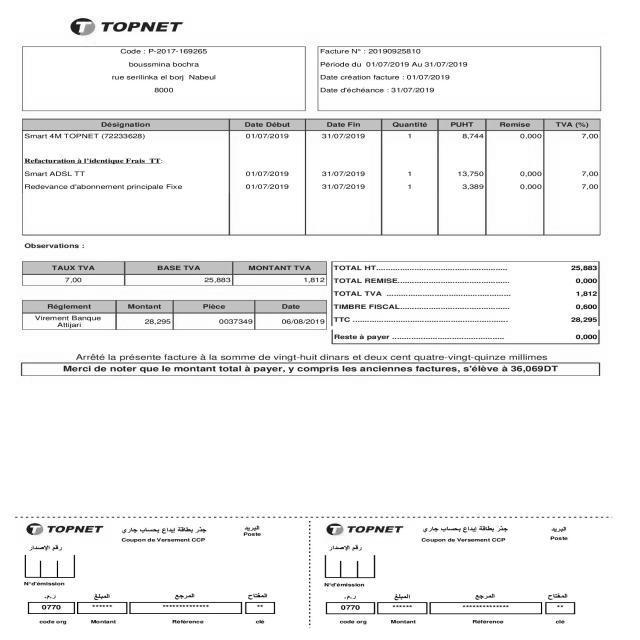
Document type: Invoice